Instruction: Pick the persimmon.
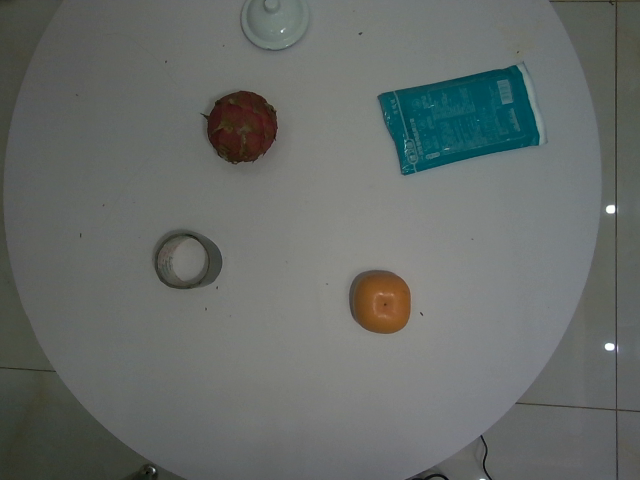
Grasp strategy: vertical